Question: What is the potential diagnosis?
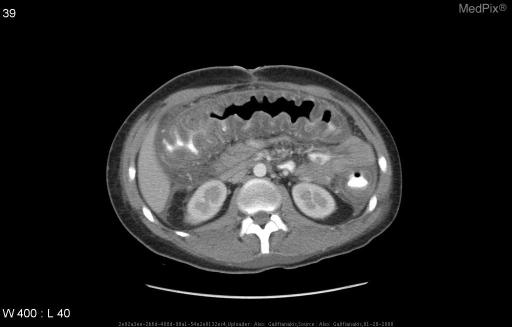
Answer: The possible diagnosis includes Pseudomembranous Colitis
Inflammatory bowel disease
Typhlitis
Ischemic Colitis
Radiation Colitis
Other Infectious Colitis.